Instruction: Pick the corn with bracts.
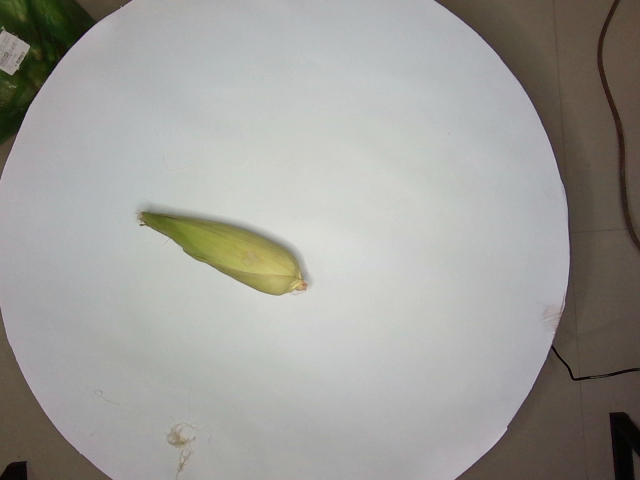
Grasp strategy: vertical